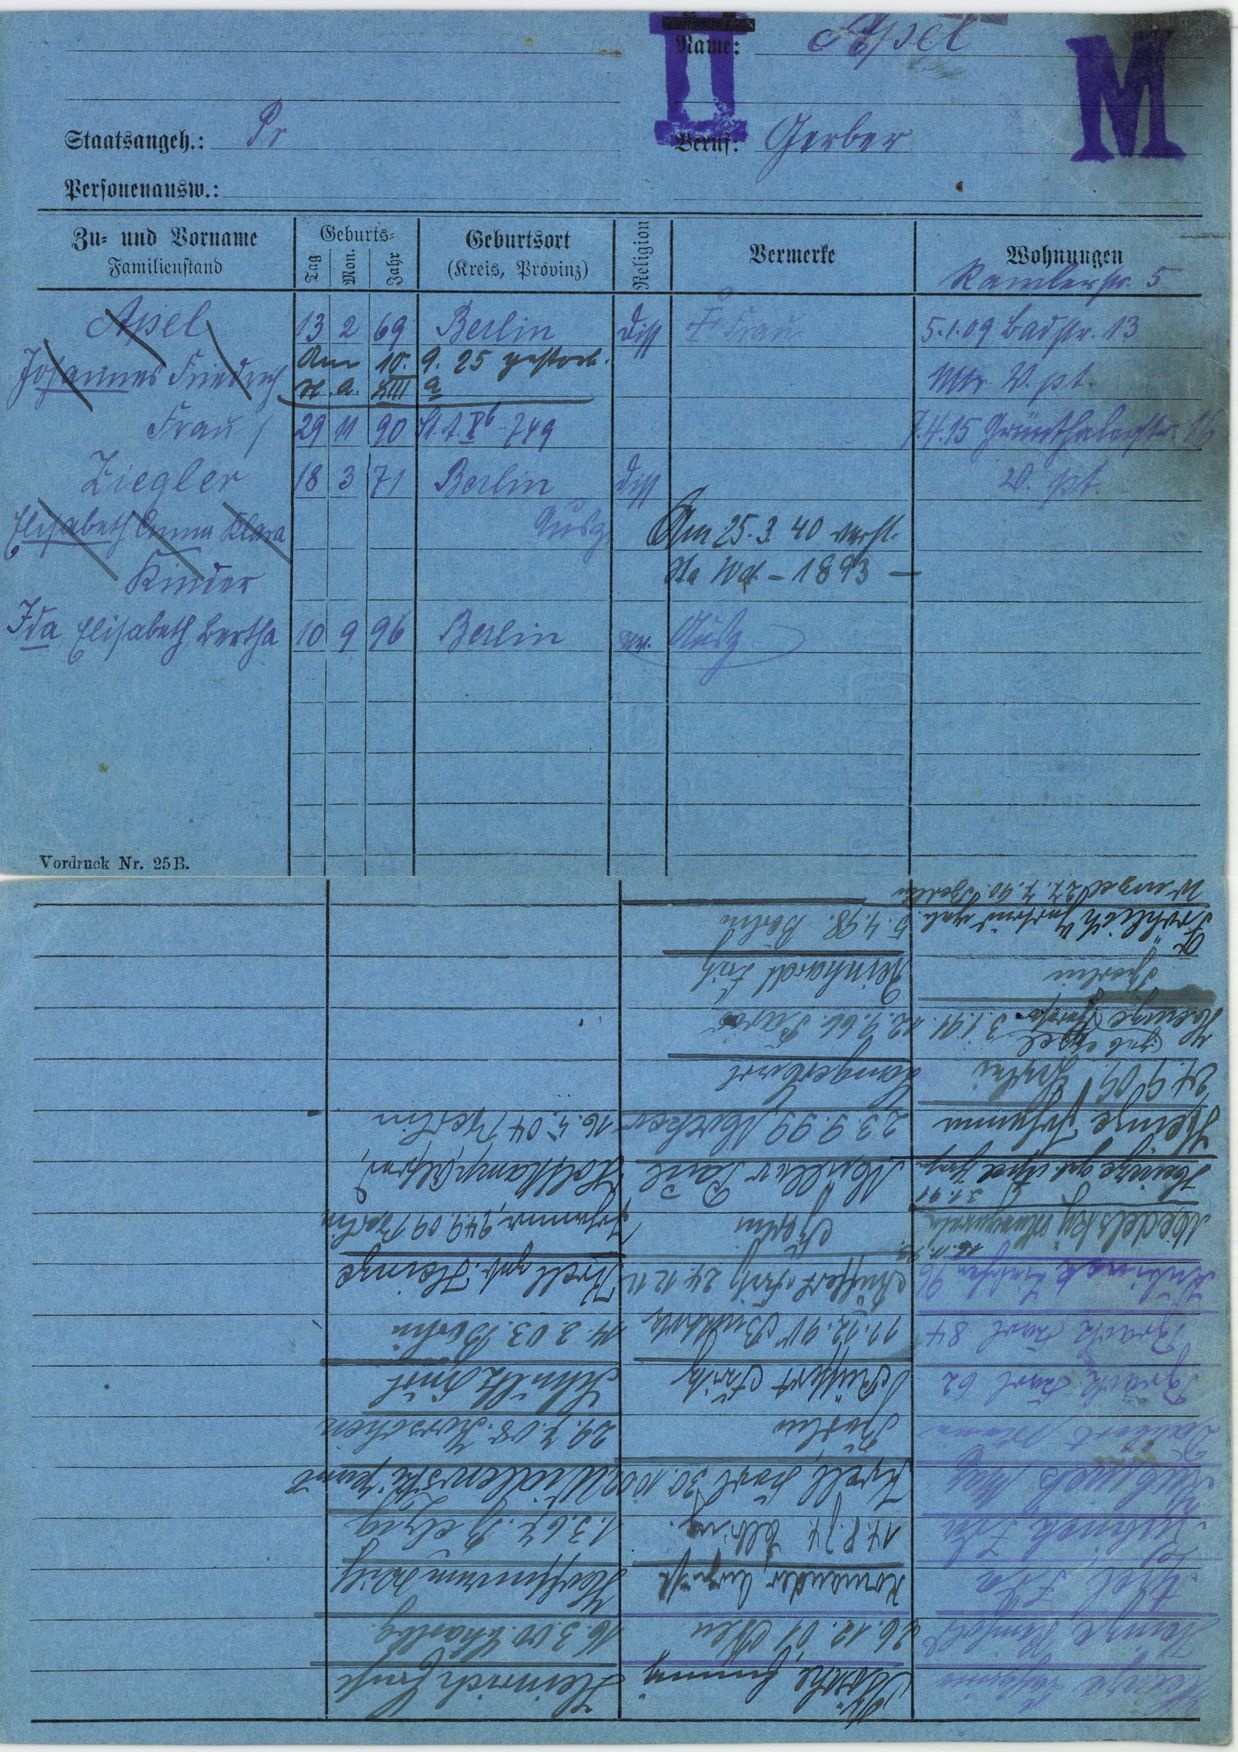
Apel